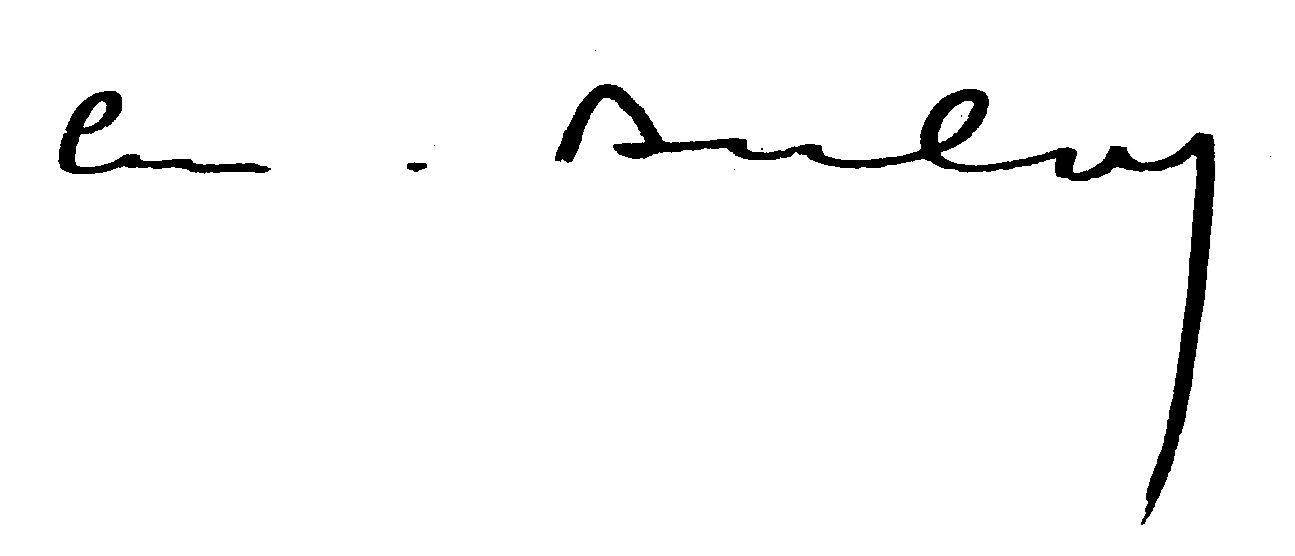
Signature of: émile buloz